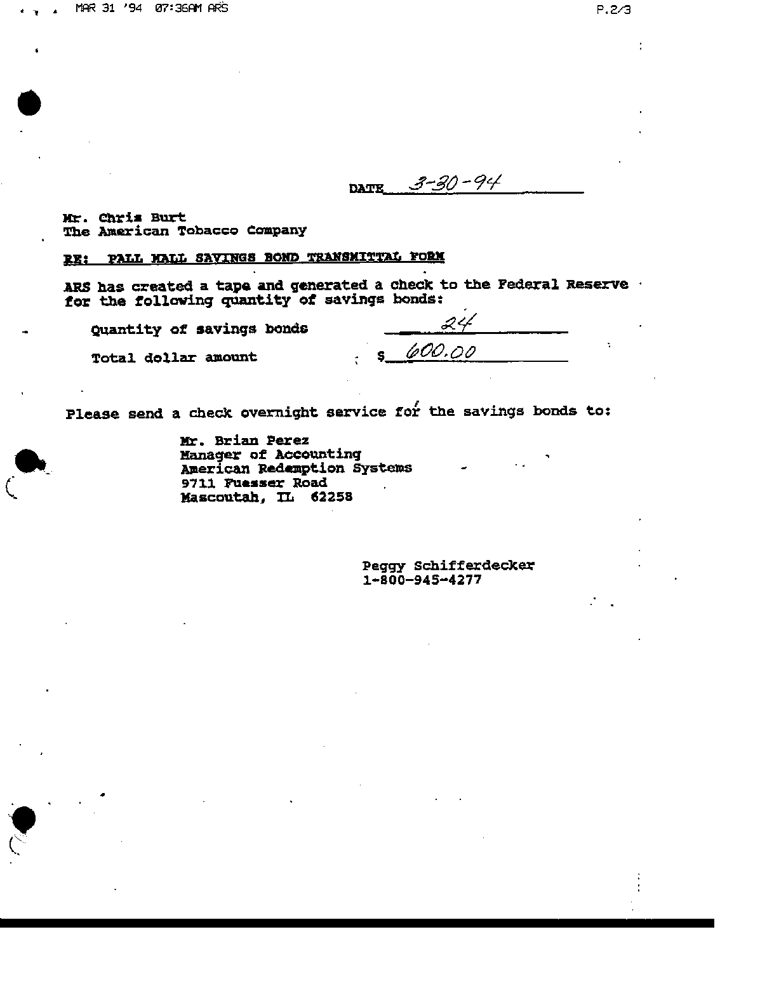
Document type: Invoice